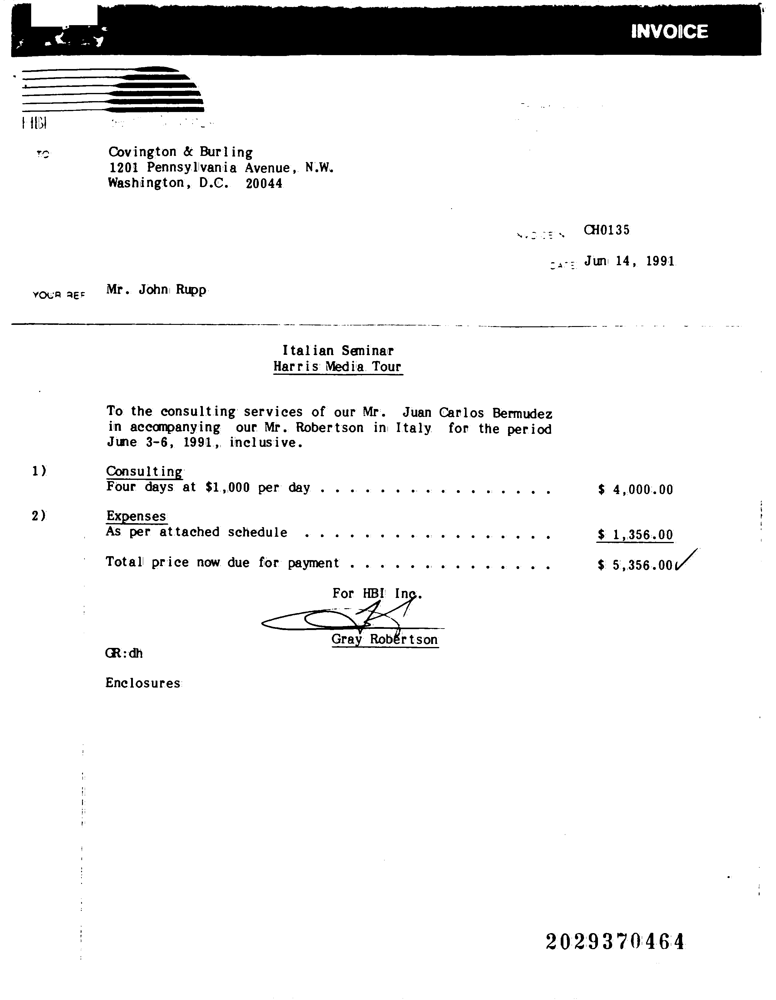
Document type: Invoice